Question: What is the property identification or parcel number listed?
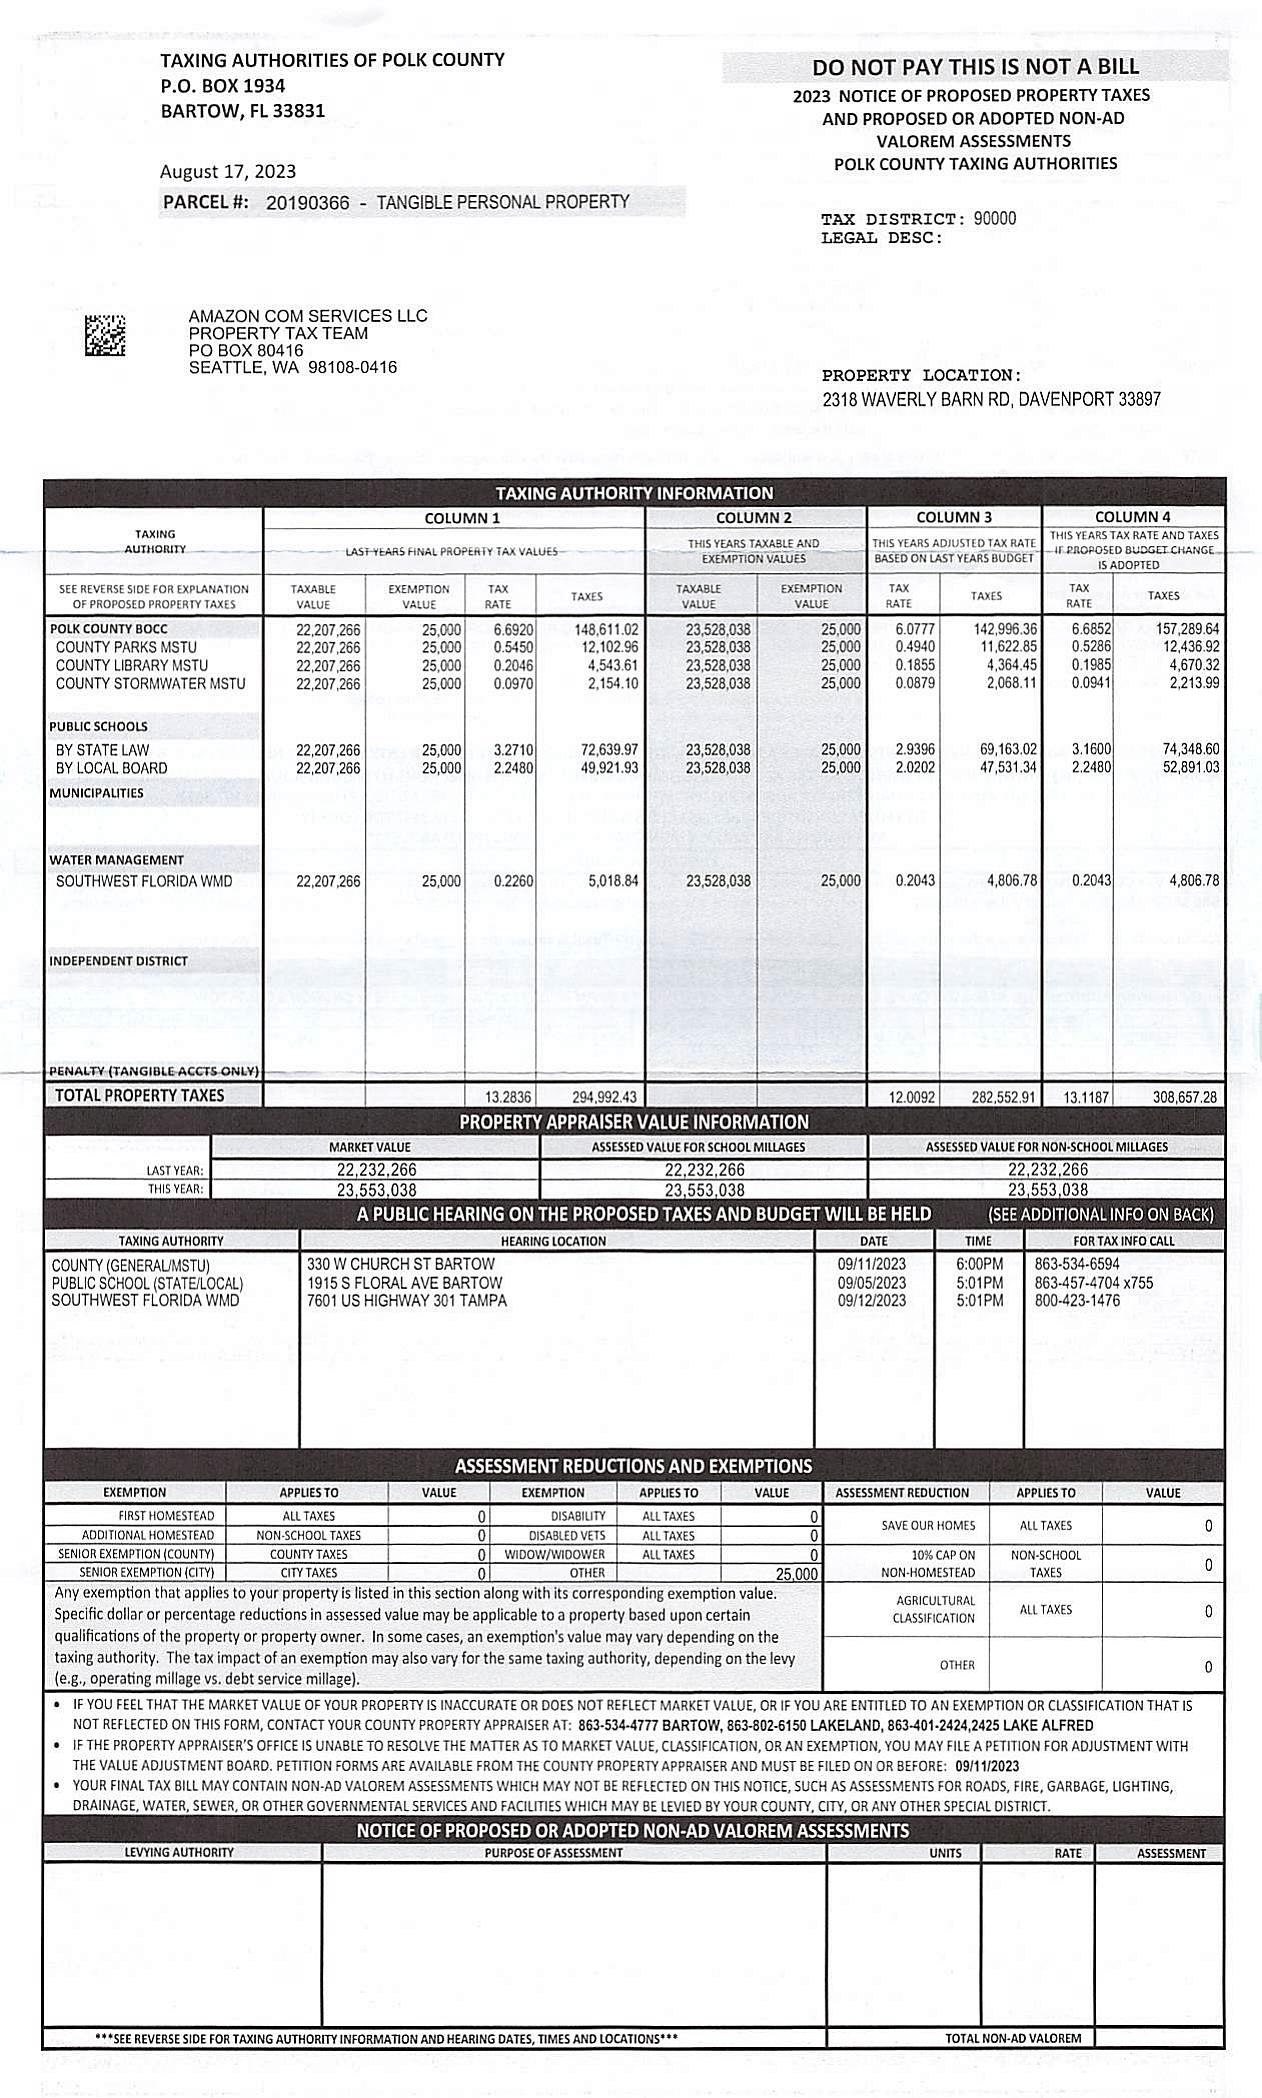
Answer: "20190366"